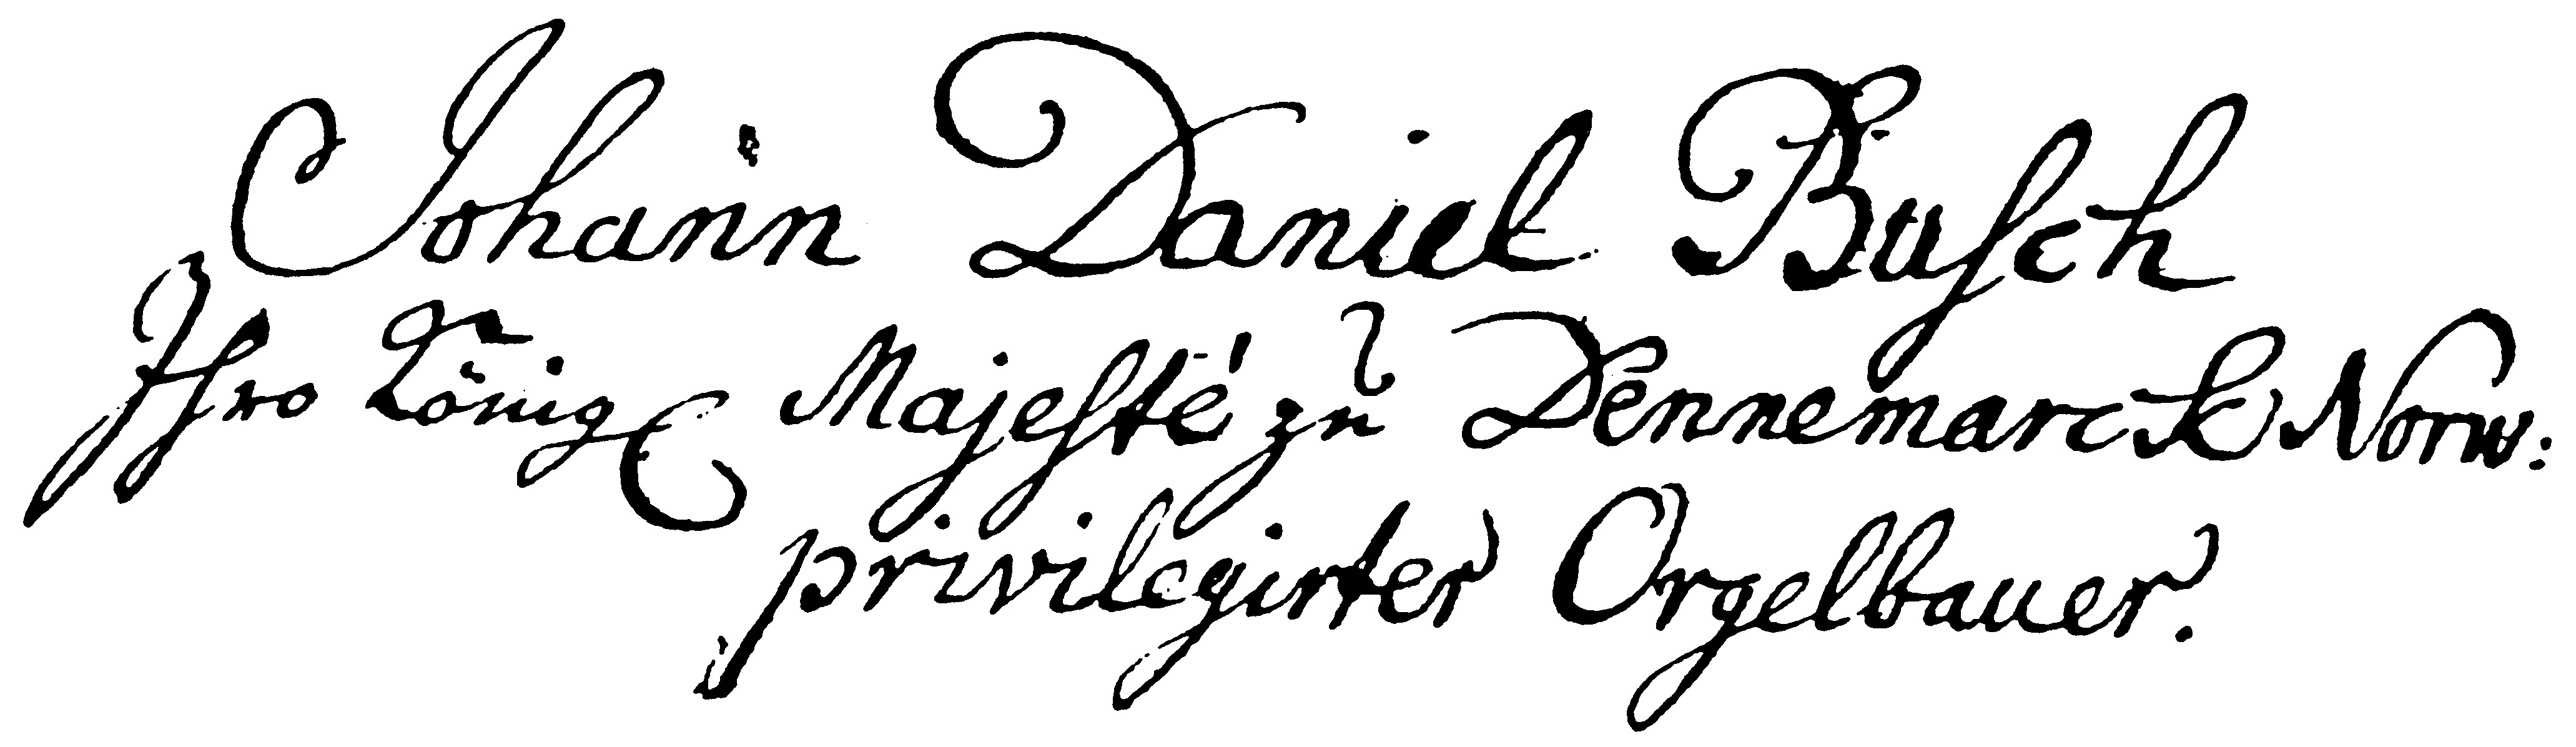
Signature of: johann daniel busch